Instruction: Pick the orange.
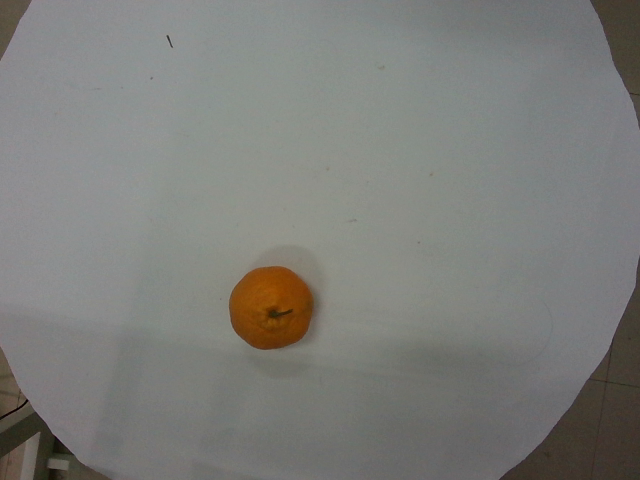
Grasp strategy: vertical